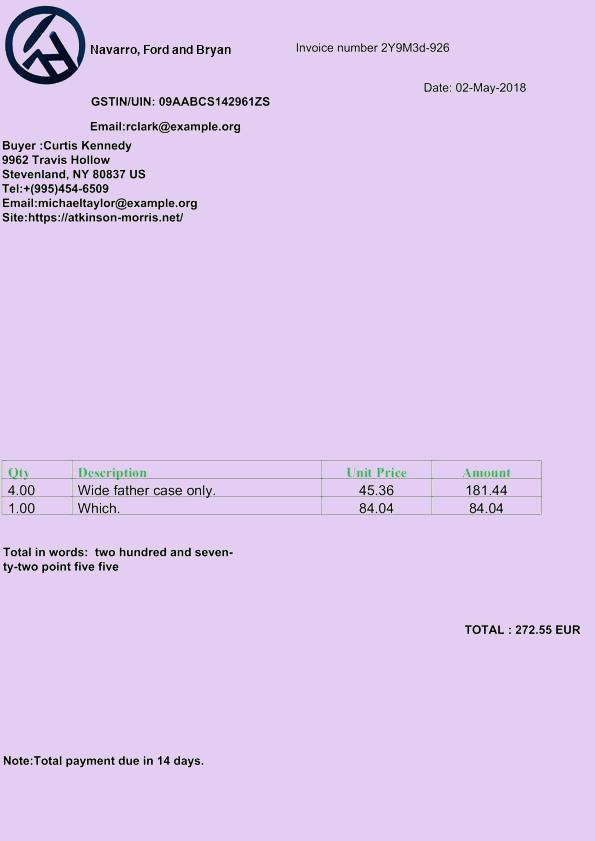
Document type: Invoice